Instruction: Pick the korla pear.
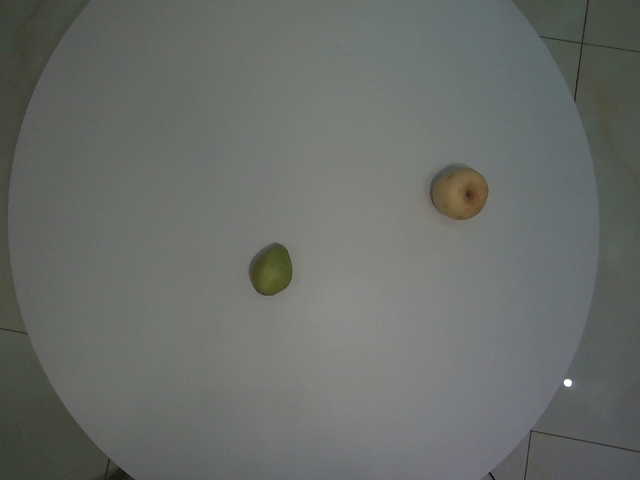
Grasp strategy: vertical